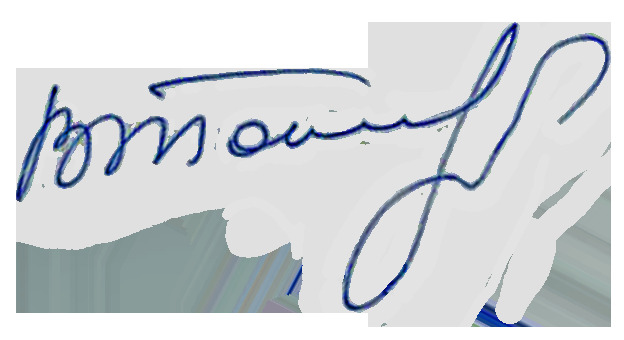
Signature of: valentina tolkunova